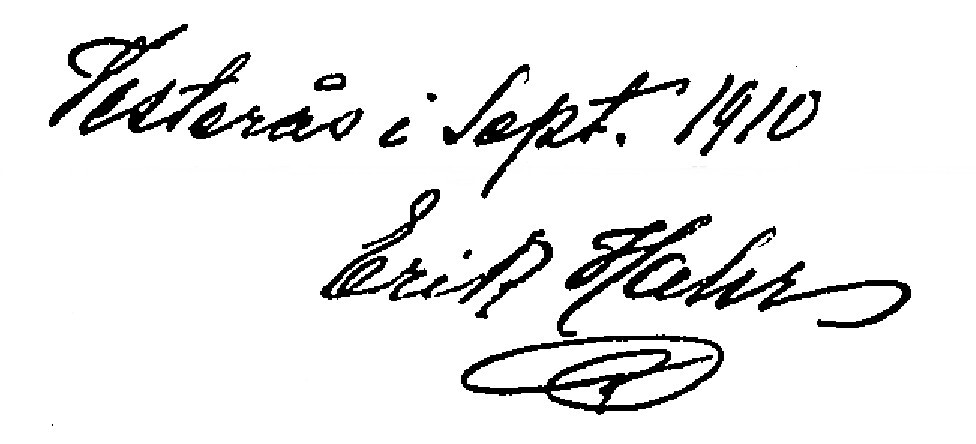
Signature of: erik hahr